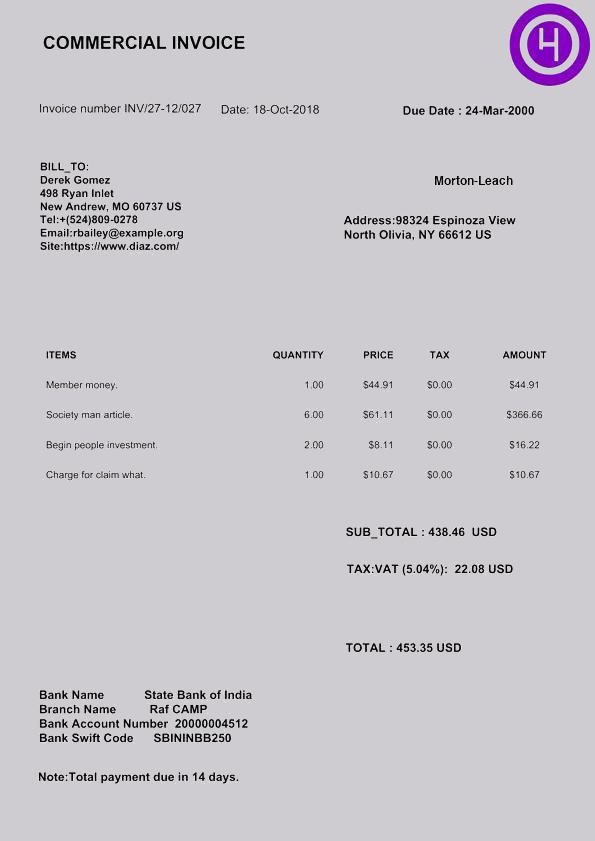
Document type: Invoice